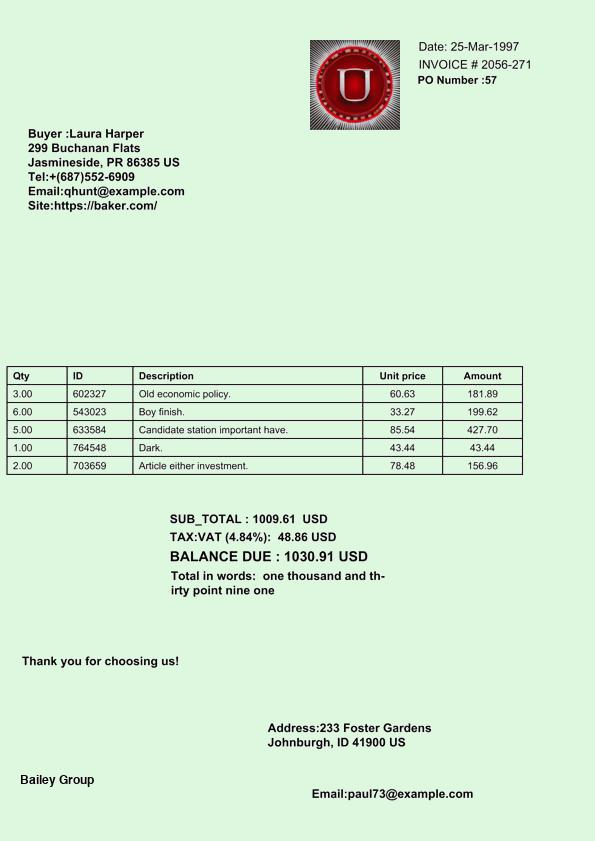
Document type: Invoice